Question: Which state is mentioned in the document?
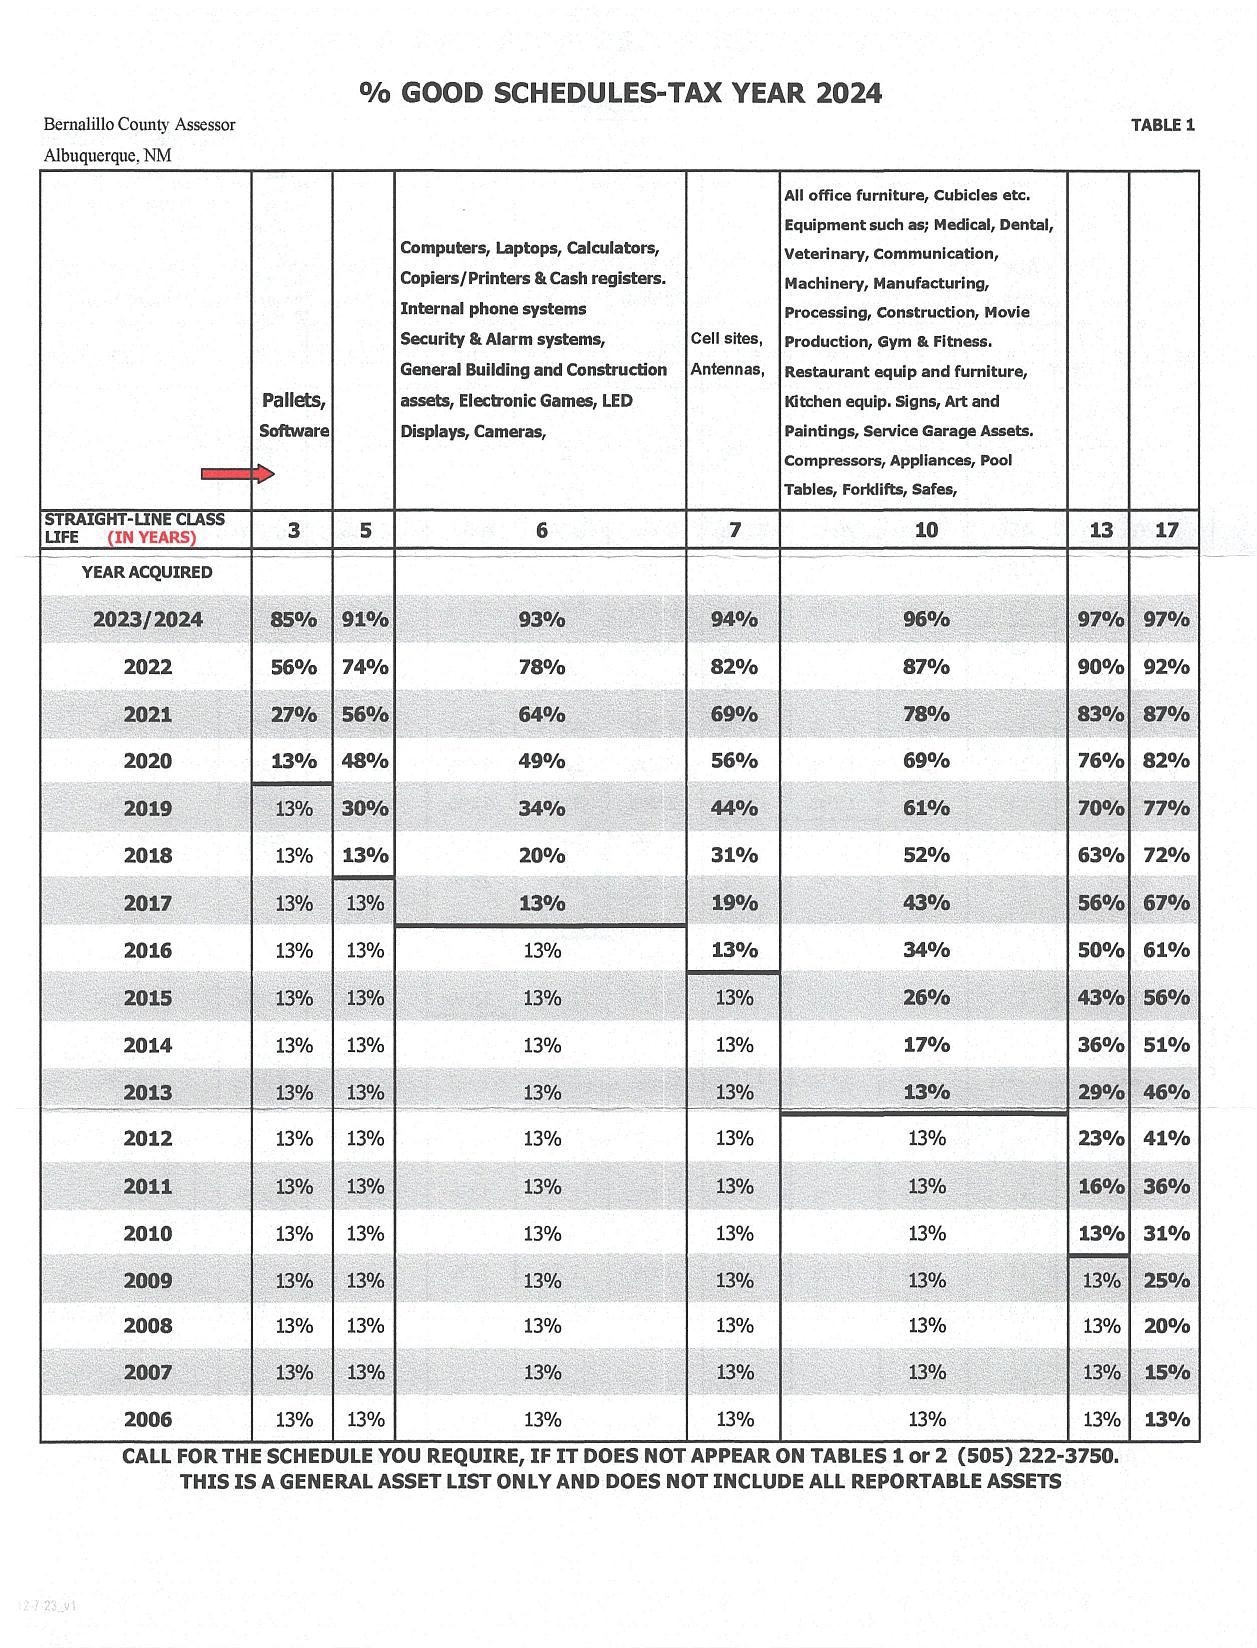
Answer: "NM"